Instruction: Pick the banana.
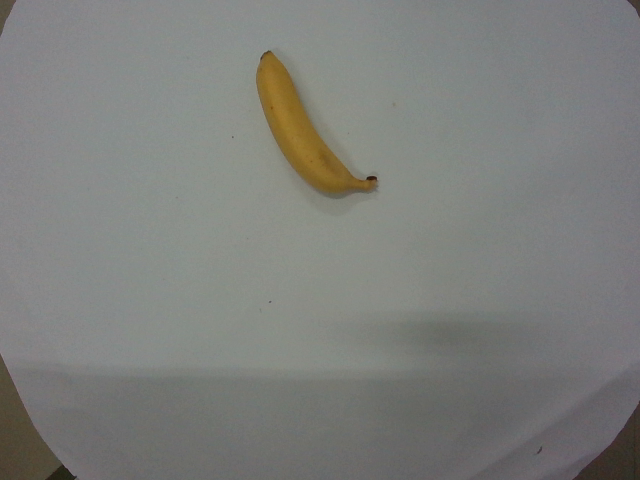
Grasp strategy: vertical